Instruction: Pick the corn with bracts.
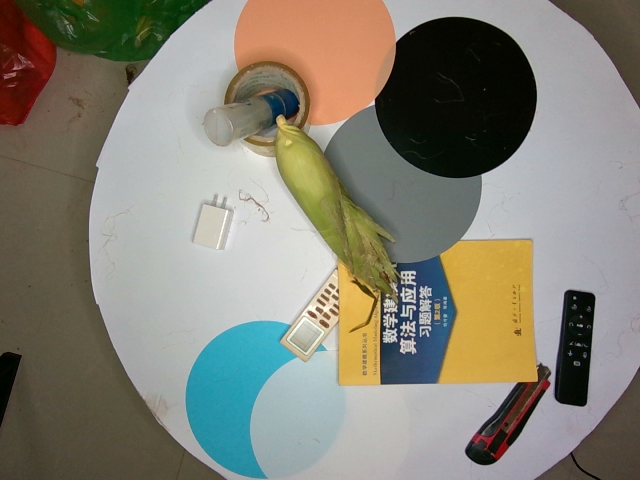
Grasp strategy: vertical